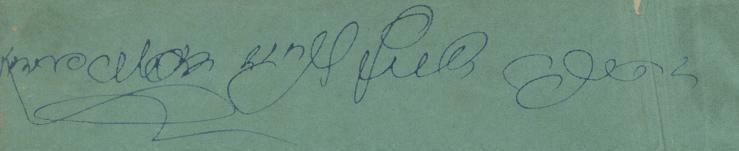
Signature of: menachem nachum dov ber